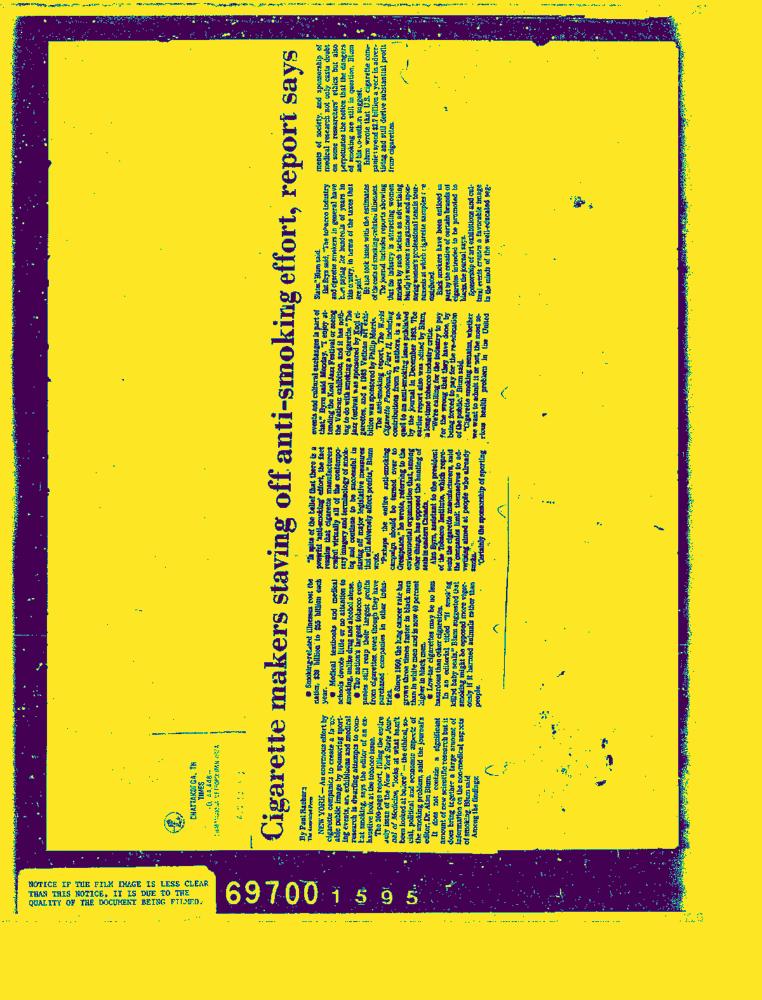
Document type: News-Article